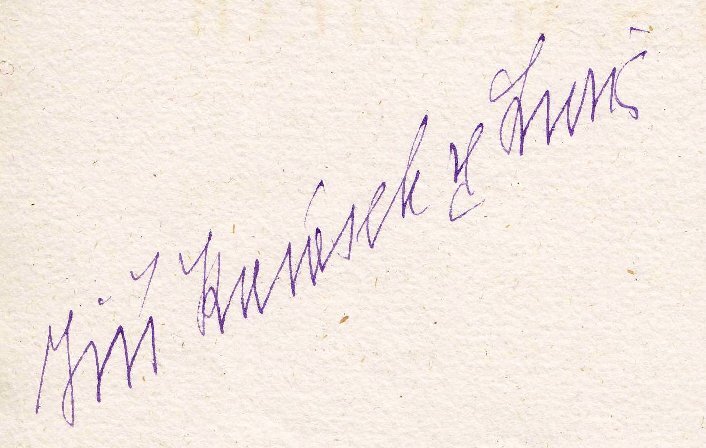
Signature of: jiří karásek ze lvovic